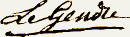
Signature of: adrien marie legendre